Question: What is the main concern?
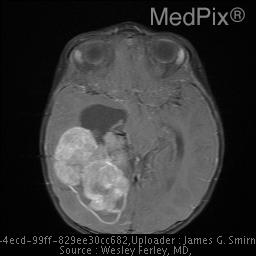
Answer: The findings suggest CT:  High density mass in the trigone of the right lateral ventricle. Mass effect.

MRI: Right lateral ventriclular mass with separate enhancing mass in left temporal horn, suggesting carcinoma.  Mass effect with midline shift.  Acute hemorrhage, right temporal horn, best seen on GRE images.  Trapping of right temporal horn. Hydrocephalus. The patient might have a history of 15 month old girl fell off a chair.  The following day, she was acting more somnolent.  Head CT was abnormal..